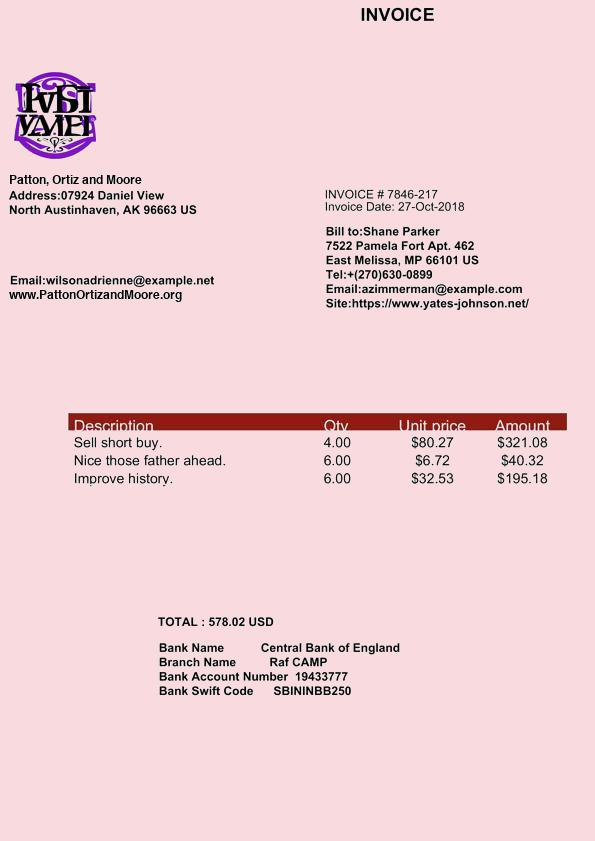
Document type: Invoice